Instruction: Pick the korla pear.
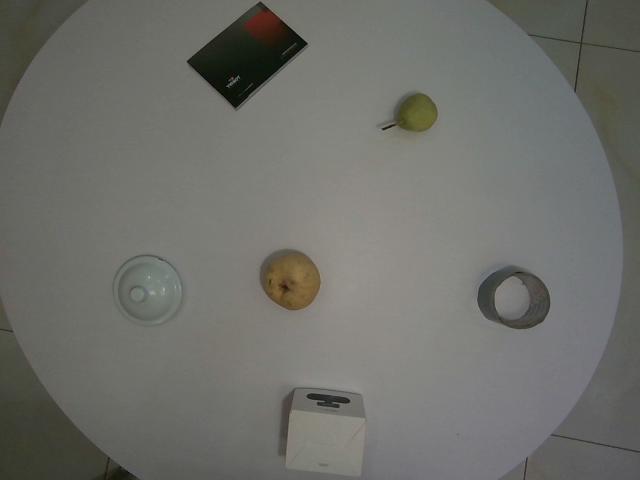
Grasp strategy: vertical